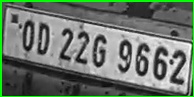
License plate number: 0D 22G 9662